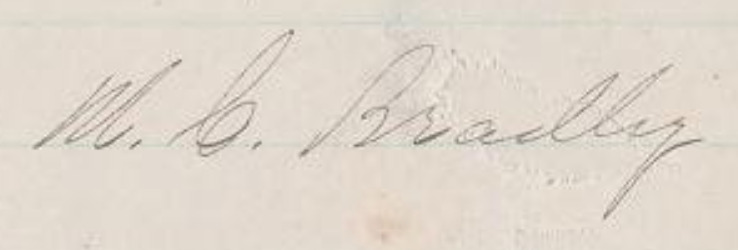
Signature of: mary comings bradley